Question: What is the assessed value of the property as noted in the document?
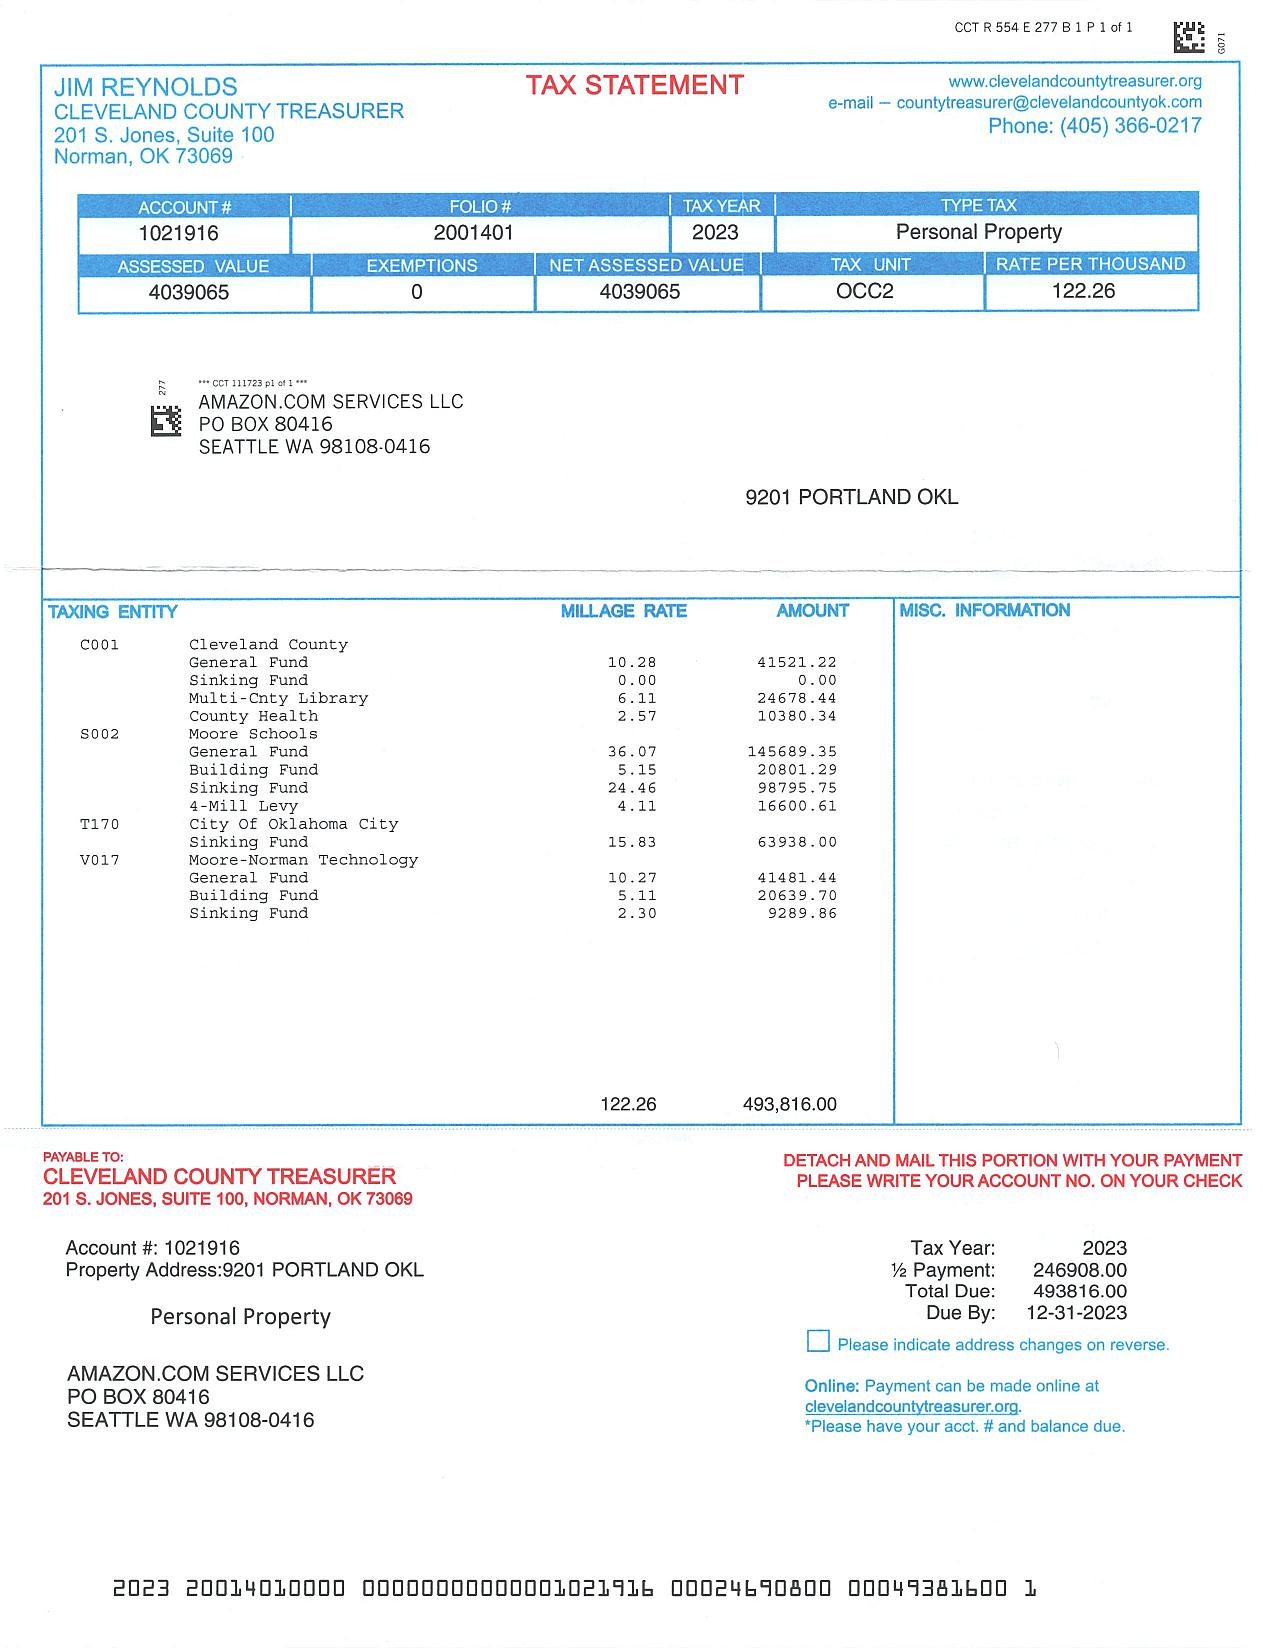
Answer: "4039065"